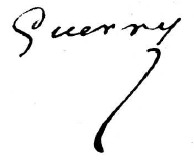
Signature of: andré michel guerry